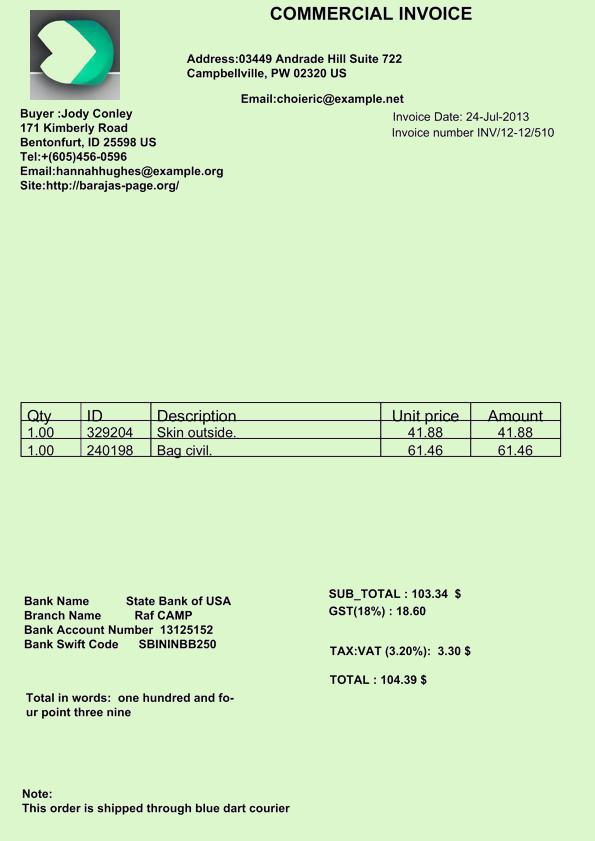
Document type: Invoice